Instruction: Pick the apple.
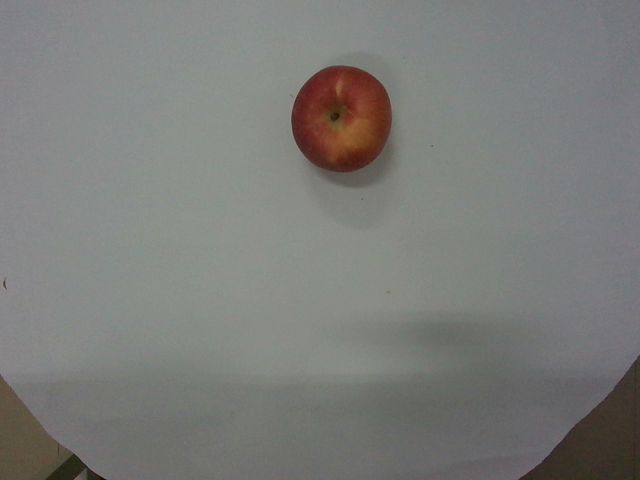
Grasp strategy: vertical